Question: How does the patient history play a role?
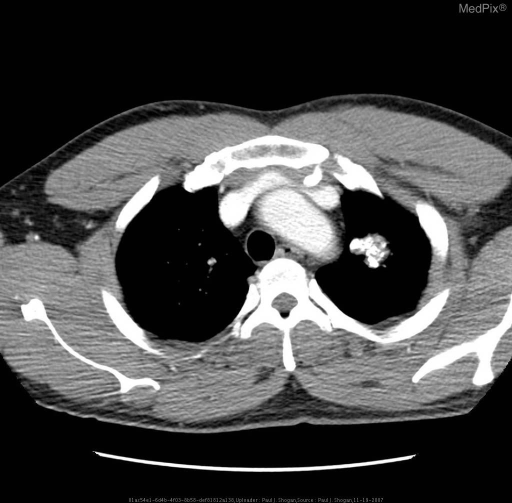
Answer: The patient's history of 40 year old male presents for screening chest radiograph for an over 40 physical examination. is key in understanding the case.